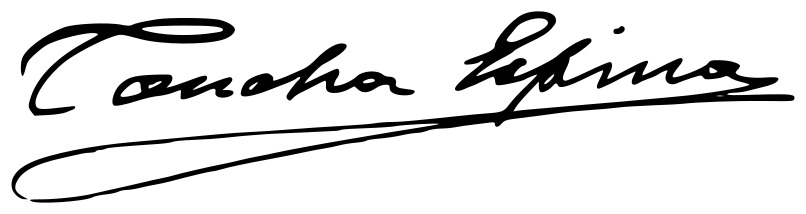
Signature of: concha espina